Question: What is the total amount of taxes owed as per the document?
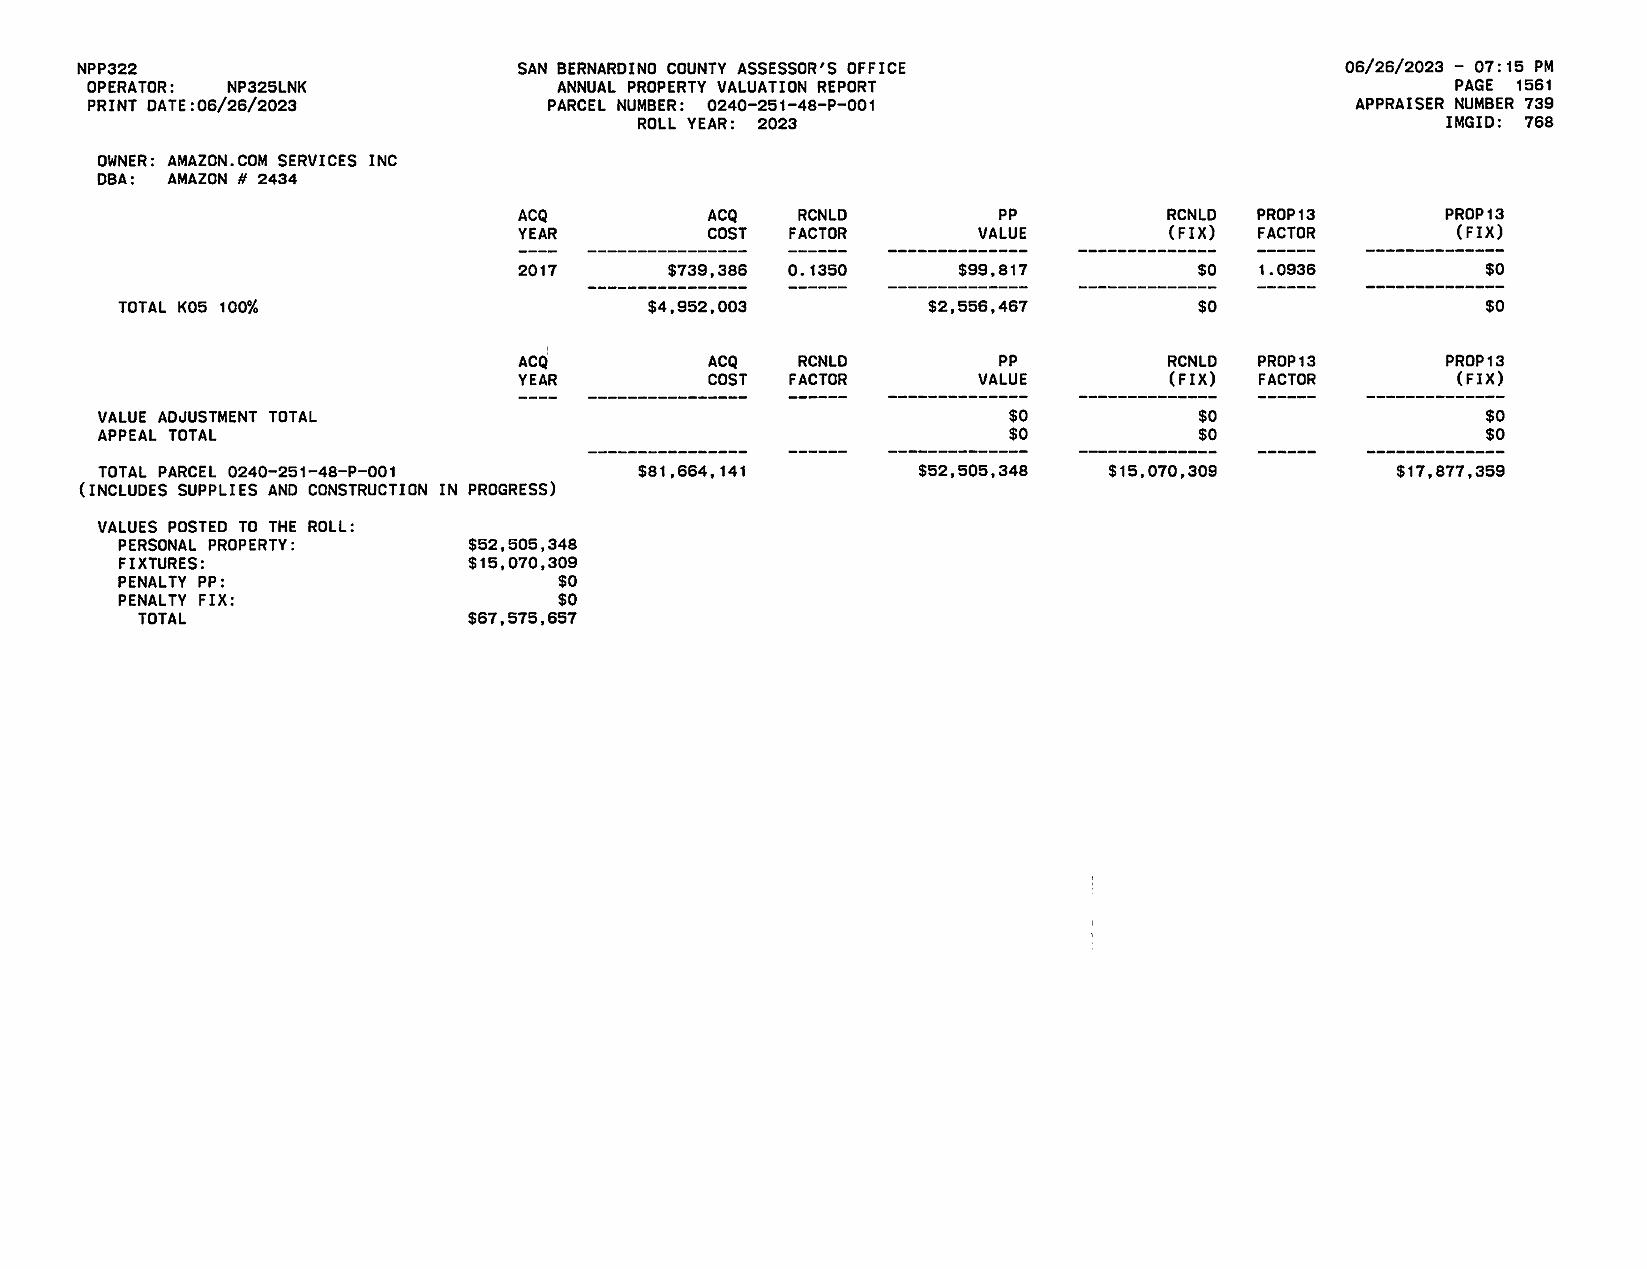
Answer: "$17,677,399 "